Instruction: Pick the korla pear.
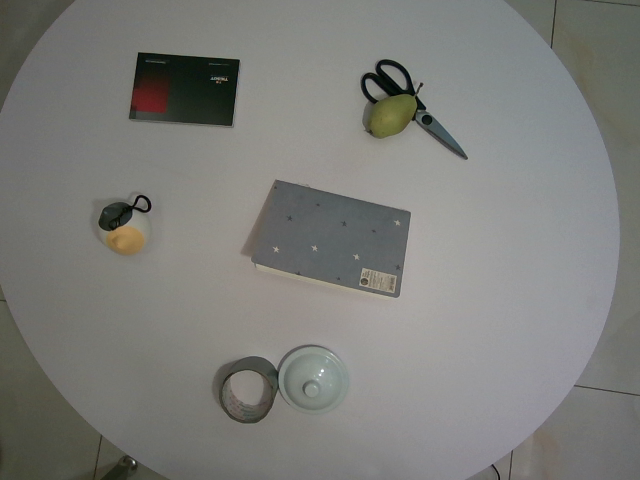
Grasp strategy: vertical